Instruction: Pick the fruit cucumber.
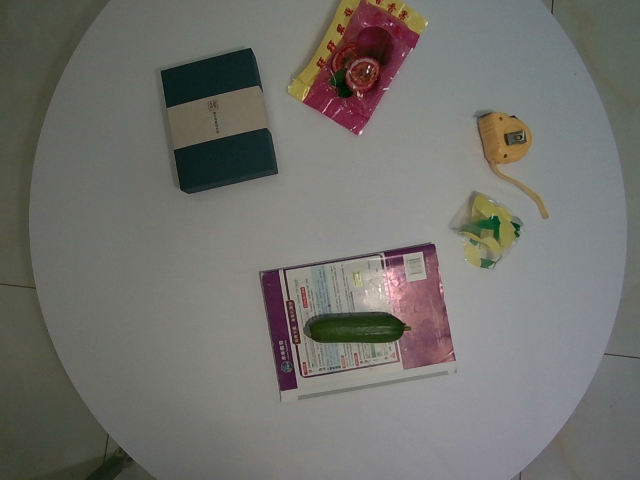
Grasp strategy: vertical